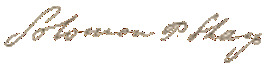
Signature of: solomon p sharp